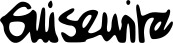
Signature of: cathy guisewite